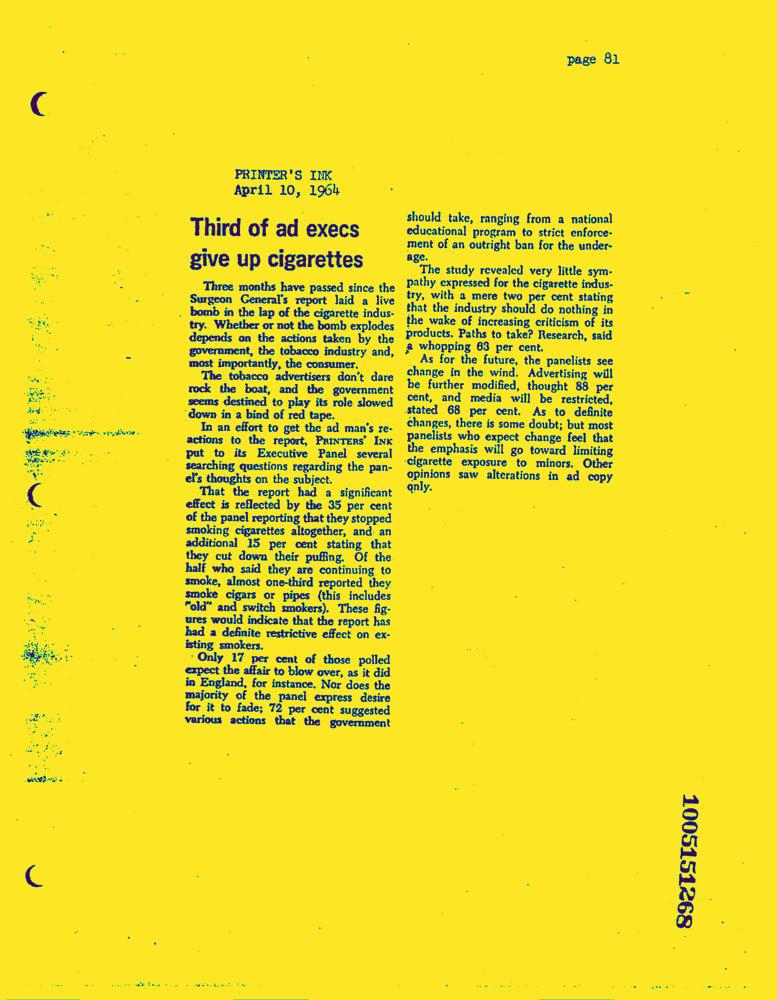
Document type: News-Article